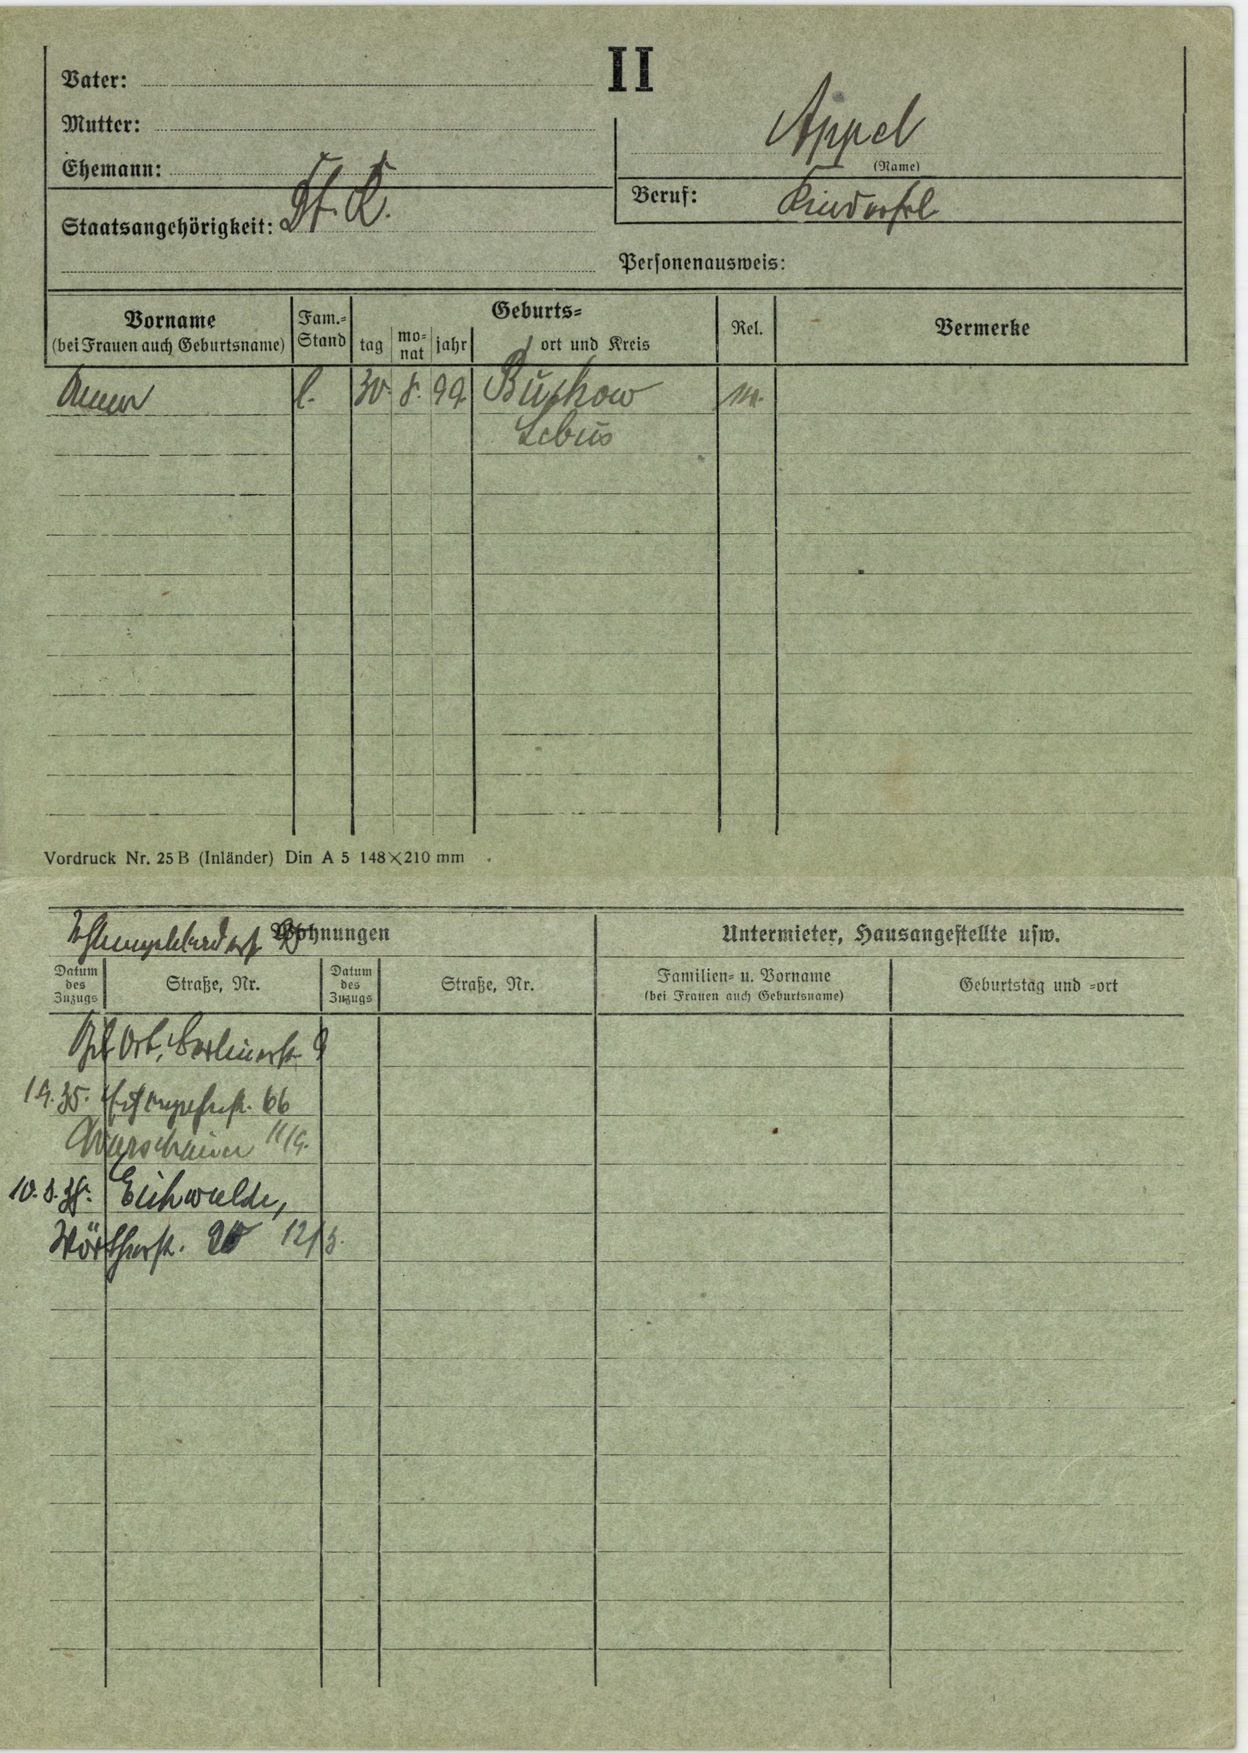
Appel